Question: How does the patient history play a role?
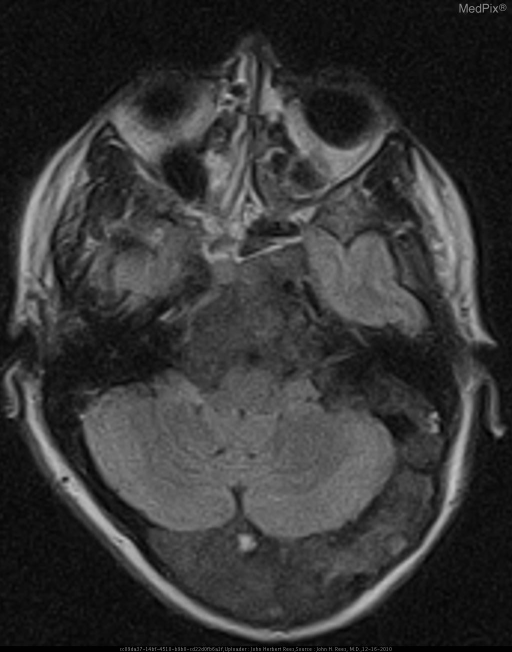
Answer: The patient's history of 38 y.o. woman, presents now with headache.  No known endocrinological abnormalities. is key in understanding the case.